Question: What appears to be the issue?
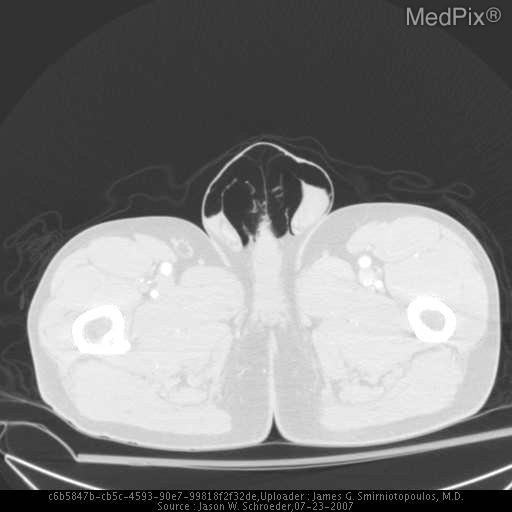
Answer: The findings suggest Pnsuemoscrotum (air in scrotal sac) is present, as well as diffuse subcutaneous emphysema extending along the patient's entire left side.  Numerous left-sided rib fractures, left-sided pneumothorax and chest tube are present (not shown).. Pneumoscrotum. The patient might have a history of 55 year man status-post a 10 foot fall.